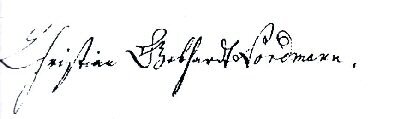
Signature of: christian gebhard nordmann